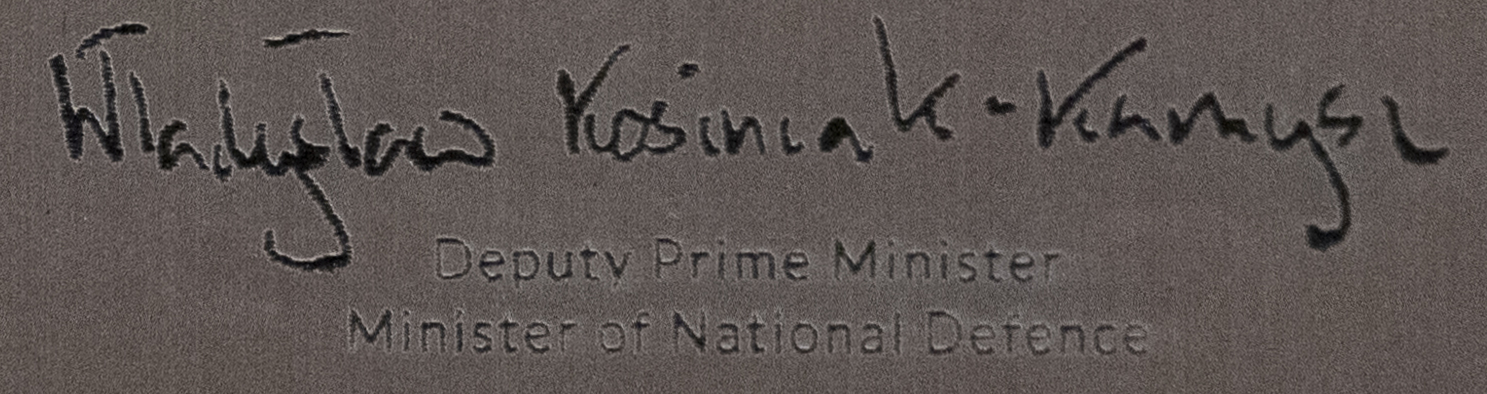
Signature of: q1374797